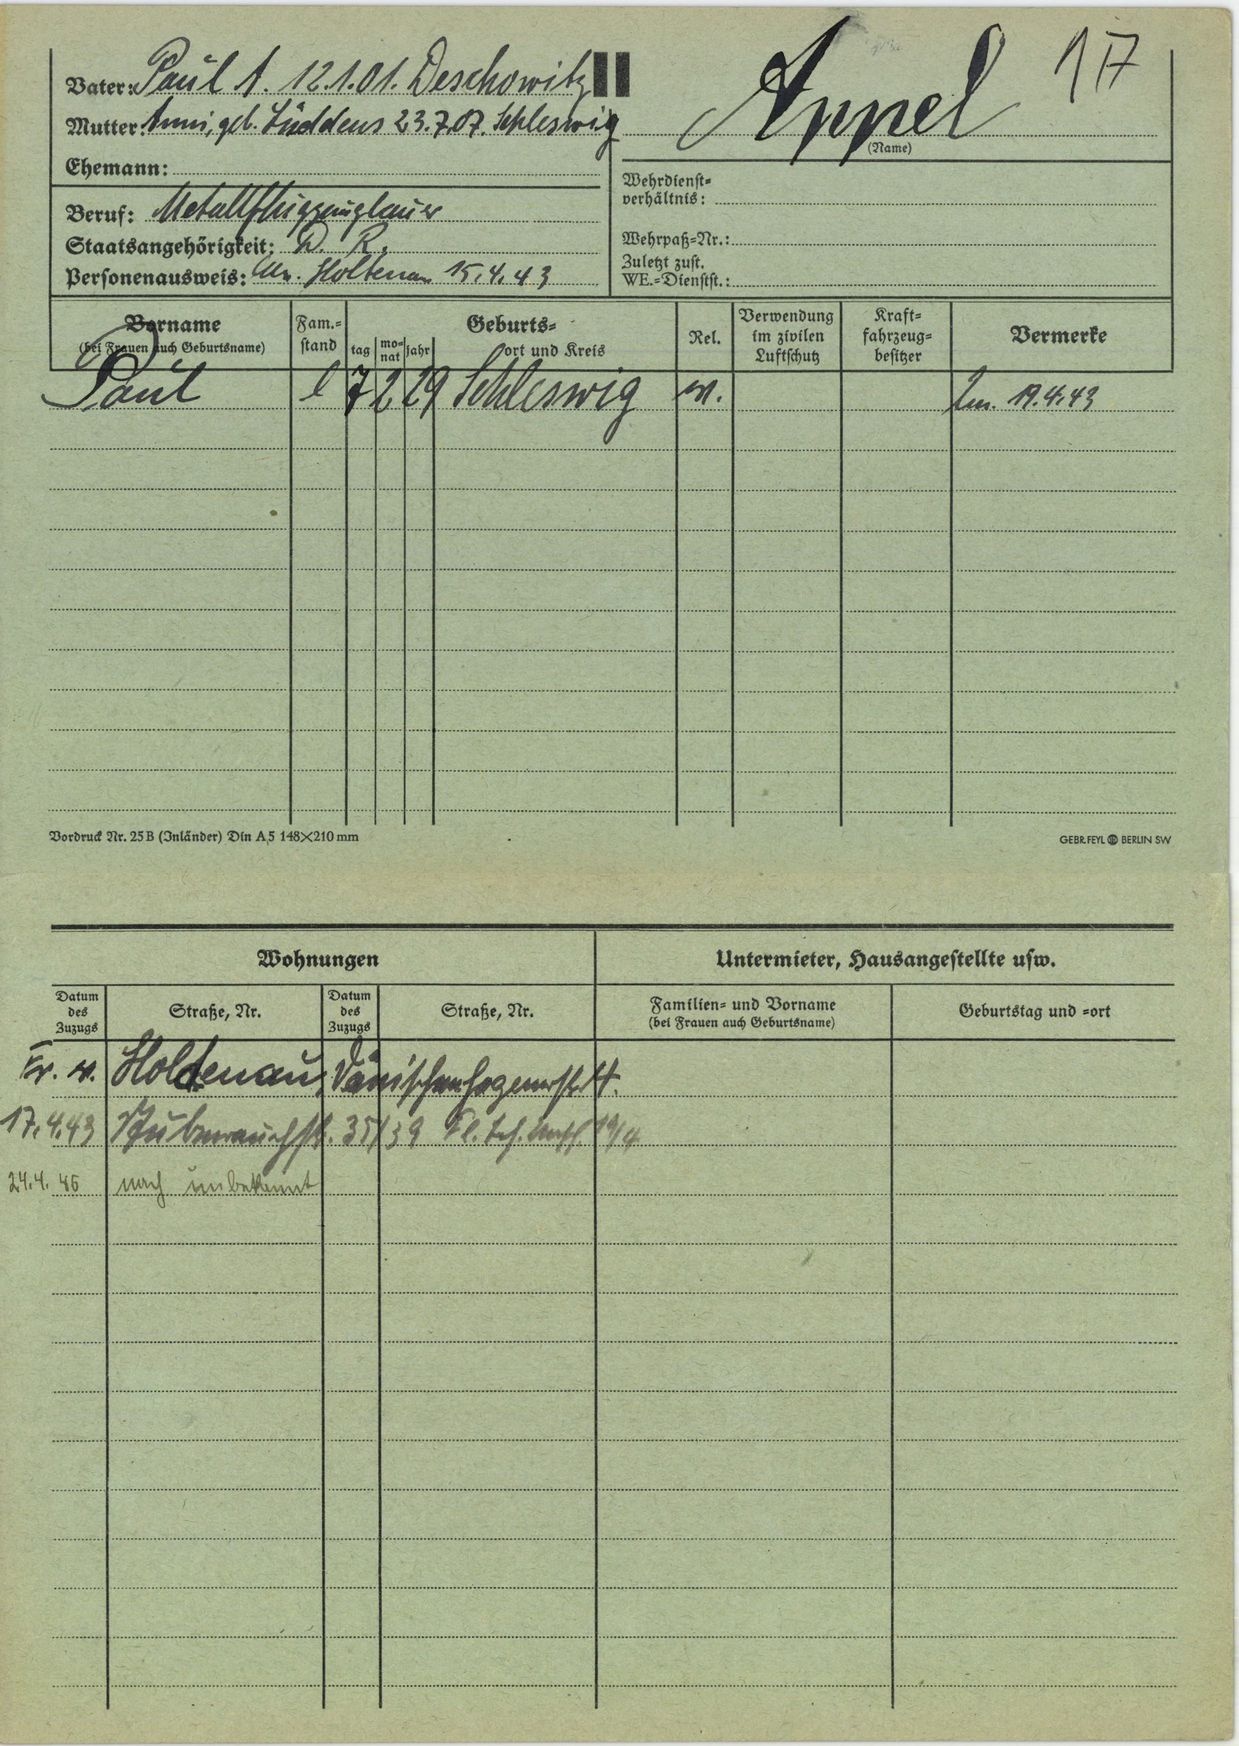
Appel